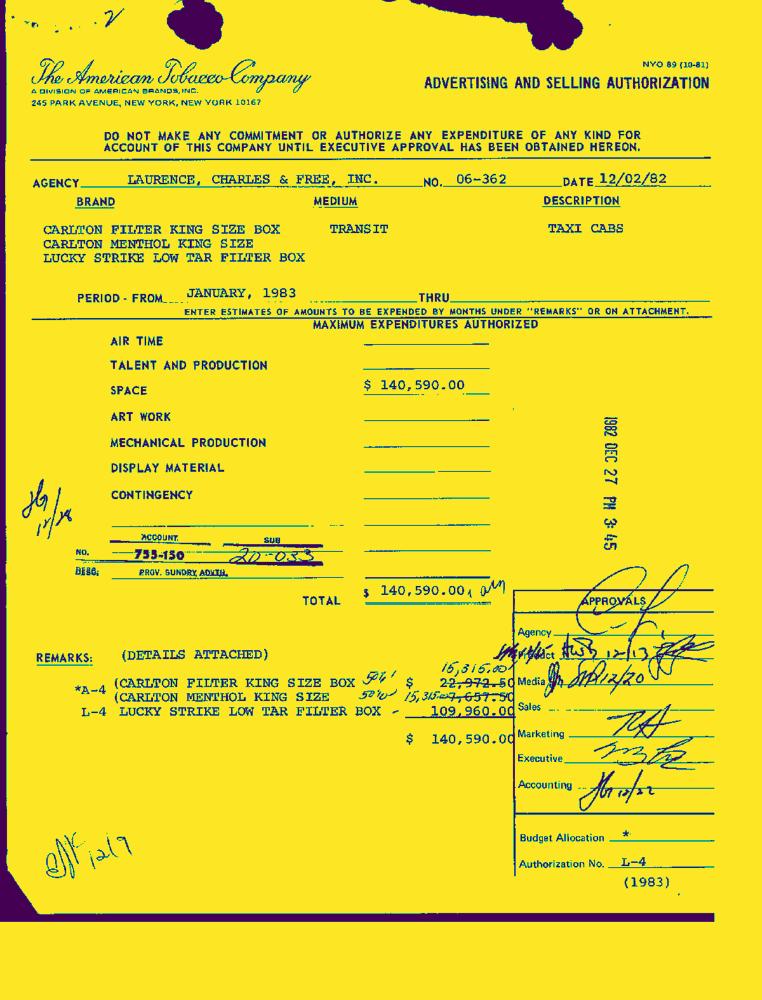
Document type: Invoice-Doc